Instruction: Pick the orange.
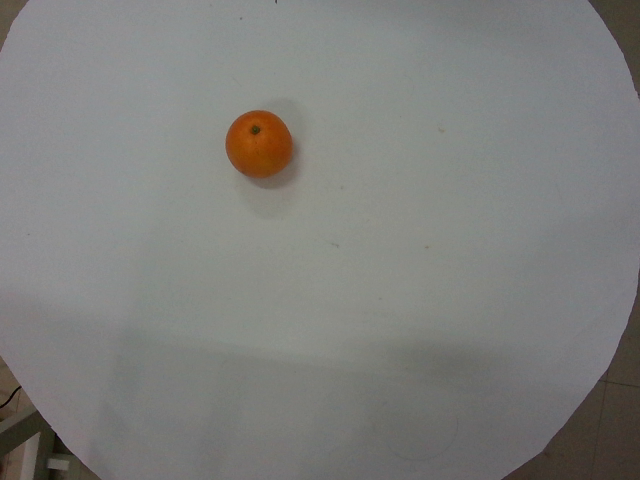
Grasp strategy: vertical